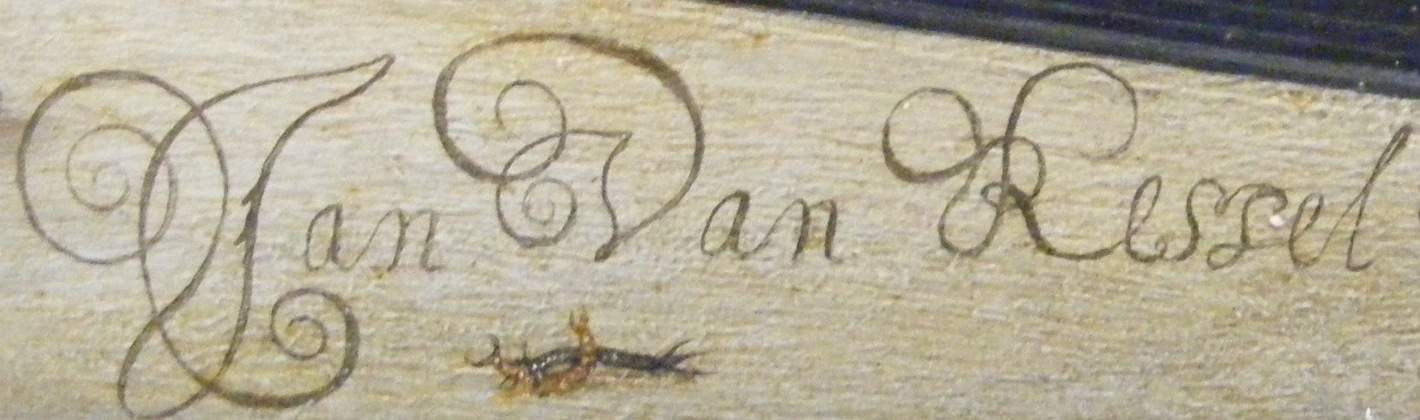
Signature of: jan van kessel the elder